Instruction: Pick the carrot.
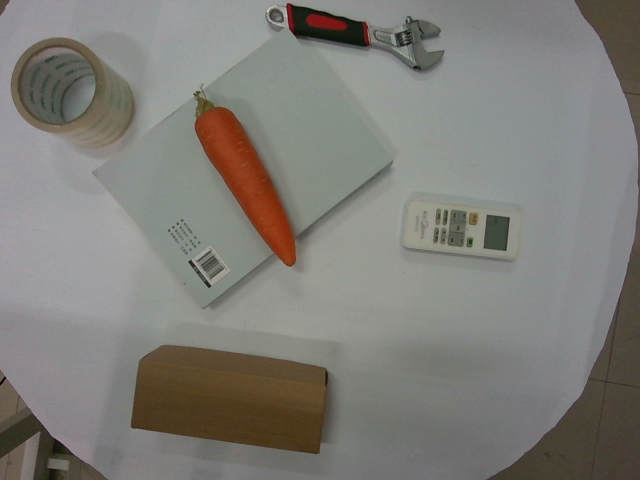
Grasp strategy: vertical